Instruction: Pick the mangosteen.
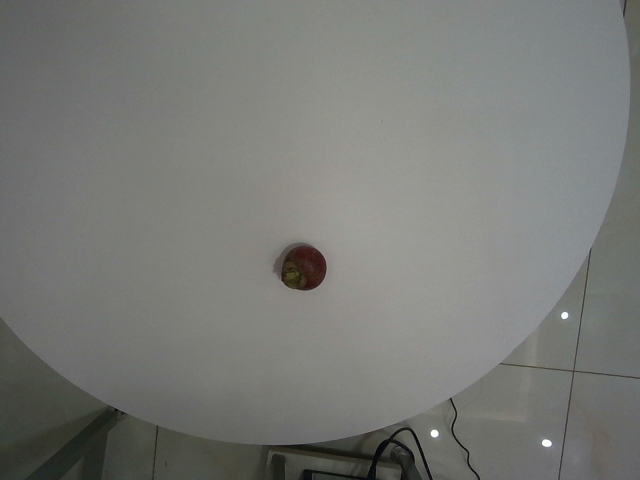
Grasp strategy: vertical